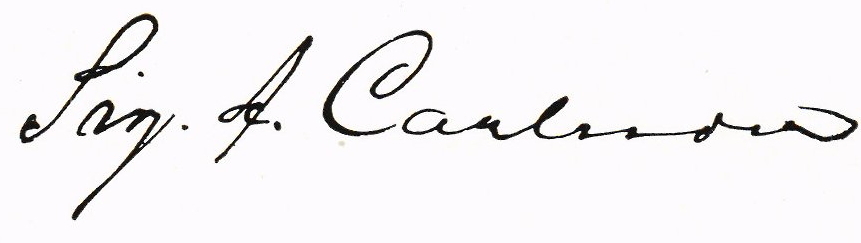
Signature of: sigurd carlsson